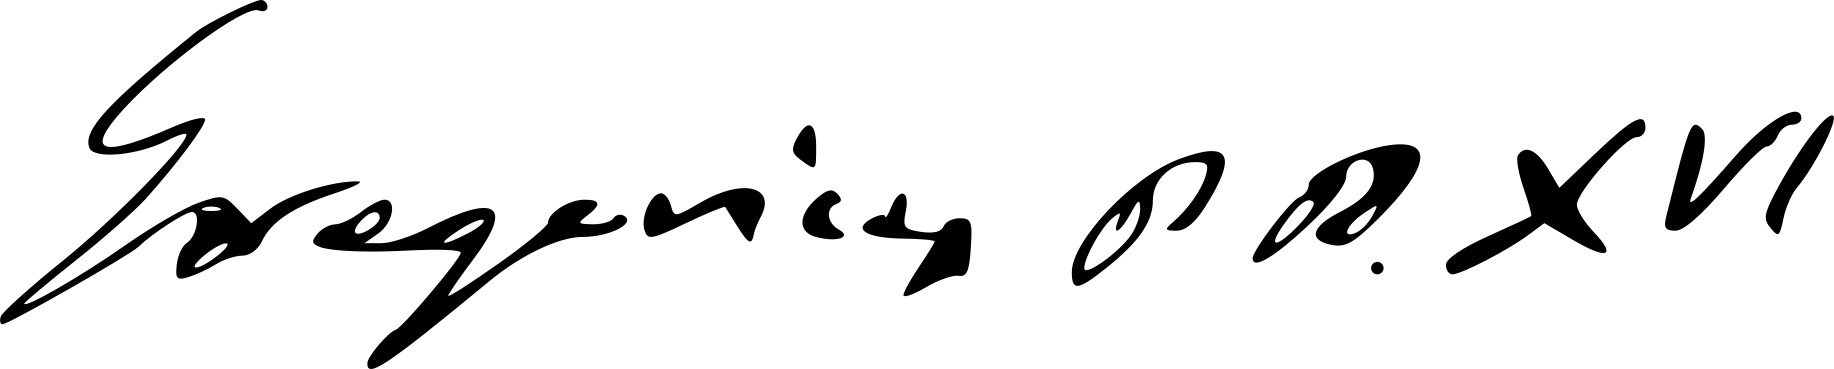
Signature of: gregory xvi